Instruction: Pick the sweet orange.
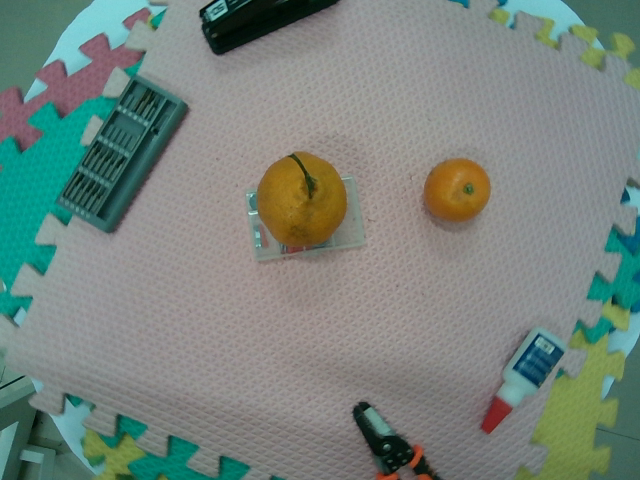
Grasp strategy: vertical